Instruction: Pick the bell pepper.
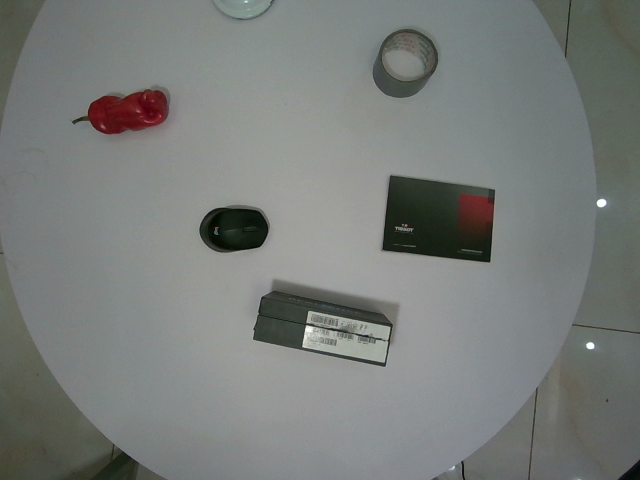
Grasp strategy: vertical